Question: How is the property described in the document?
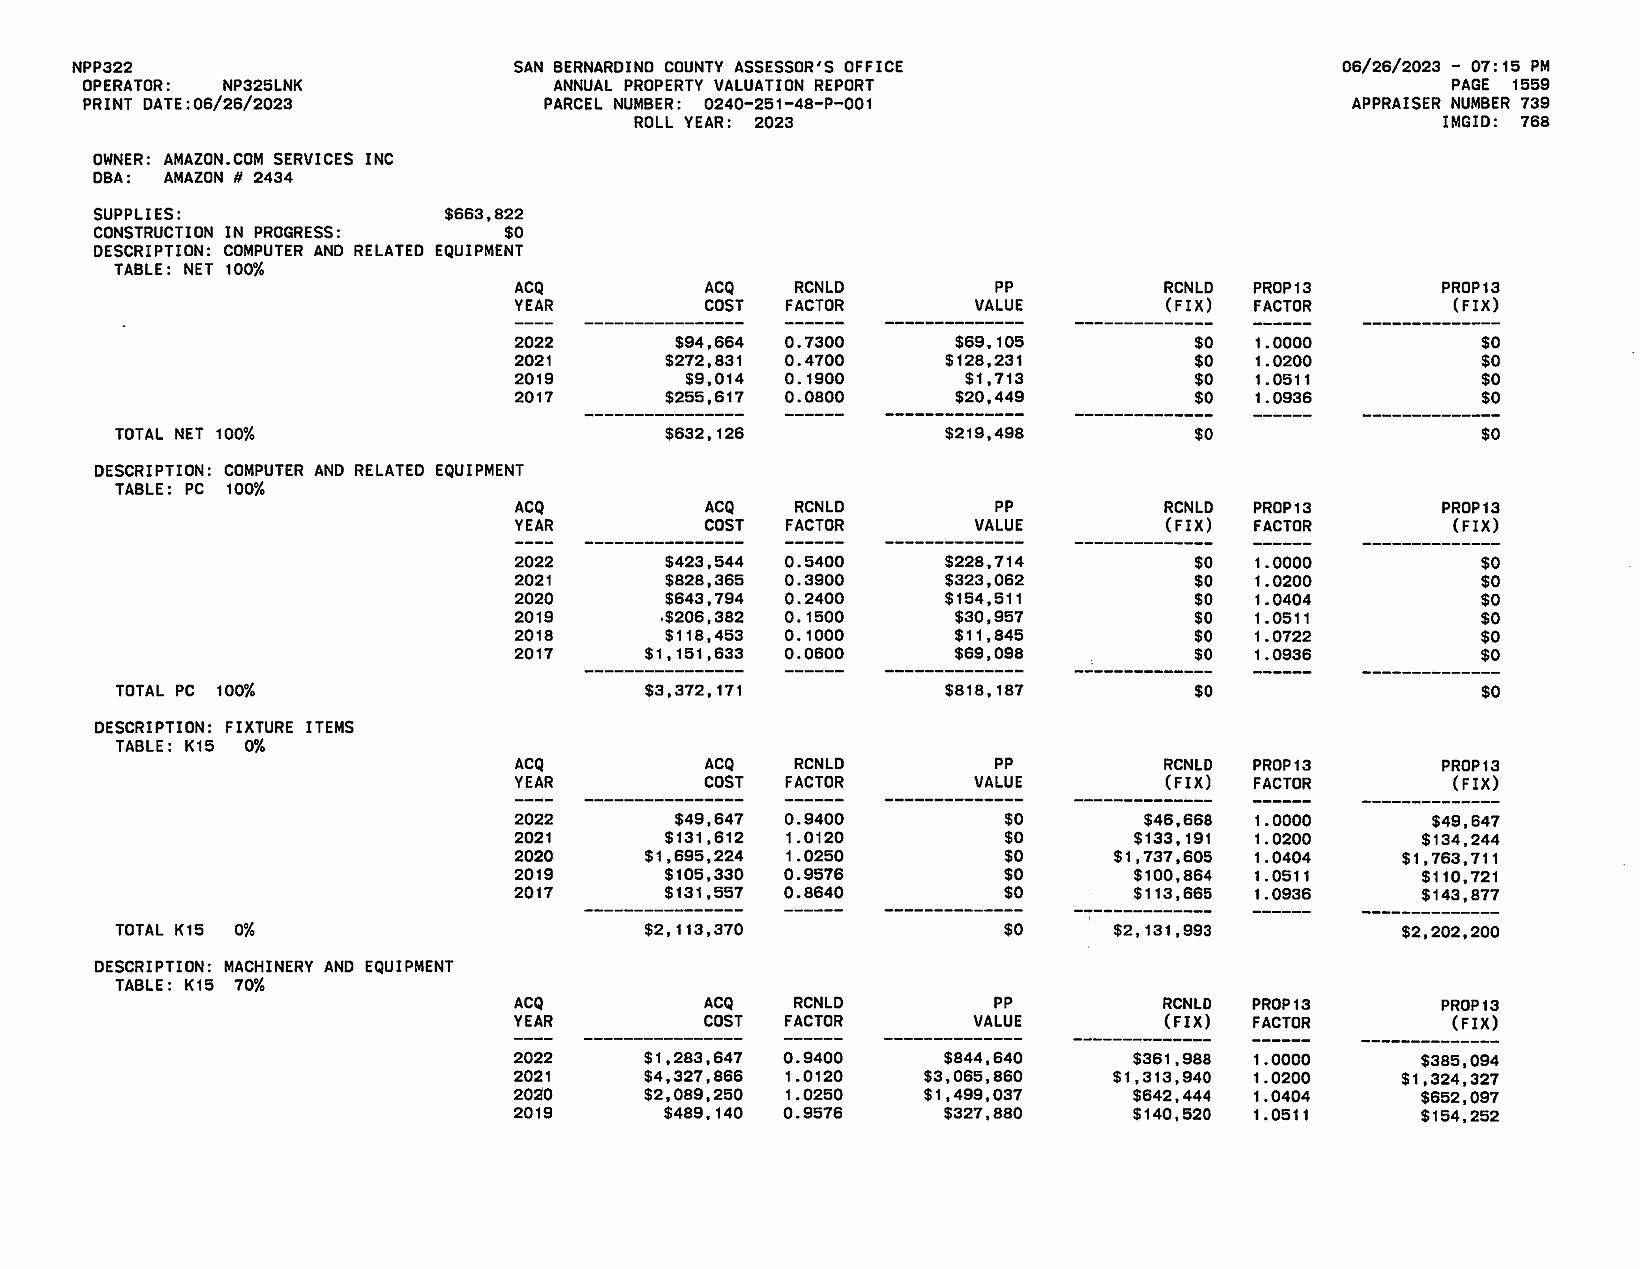
Answer: "COMPUTER AND RELATED EQUIPMENT"